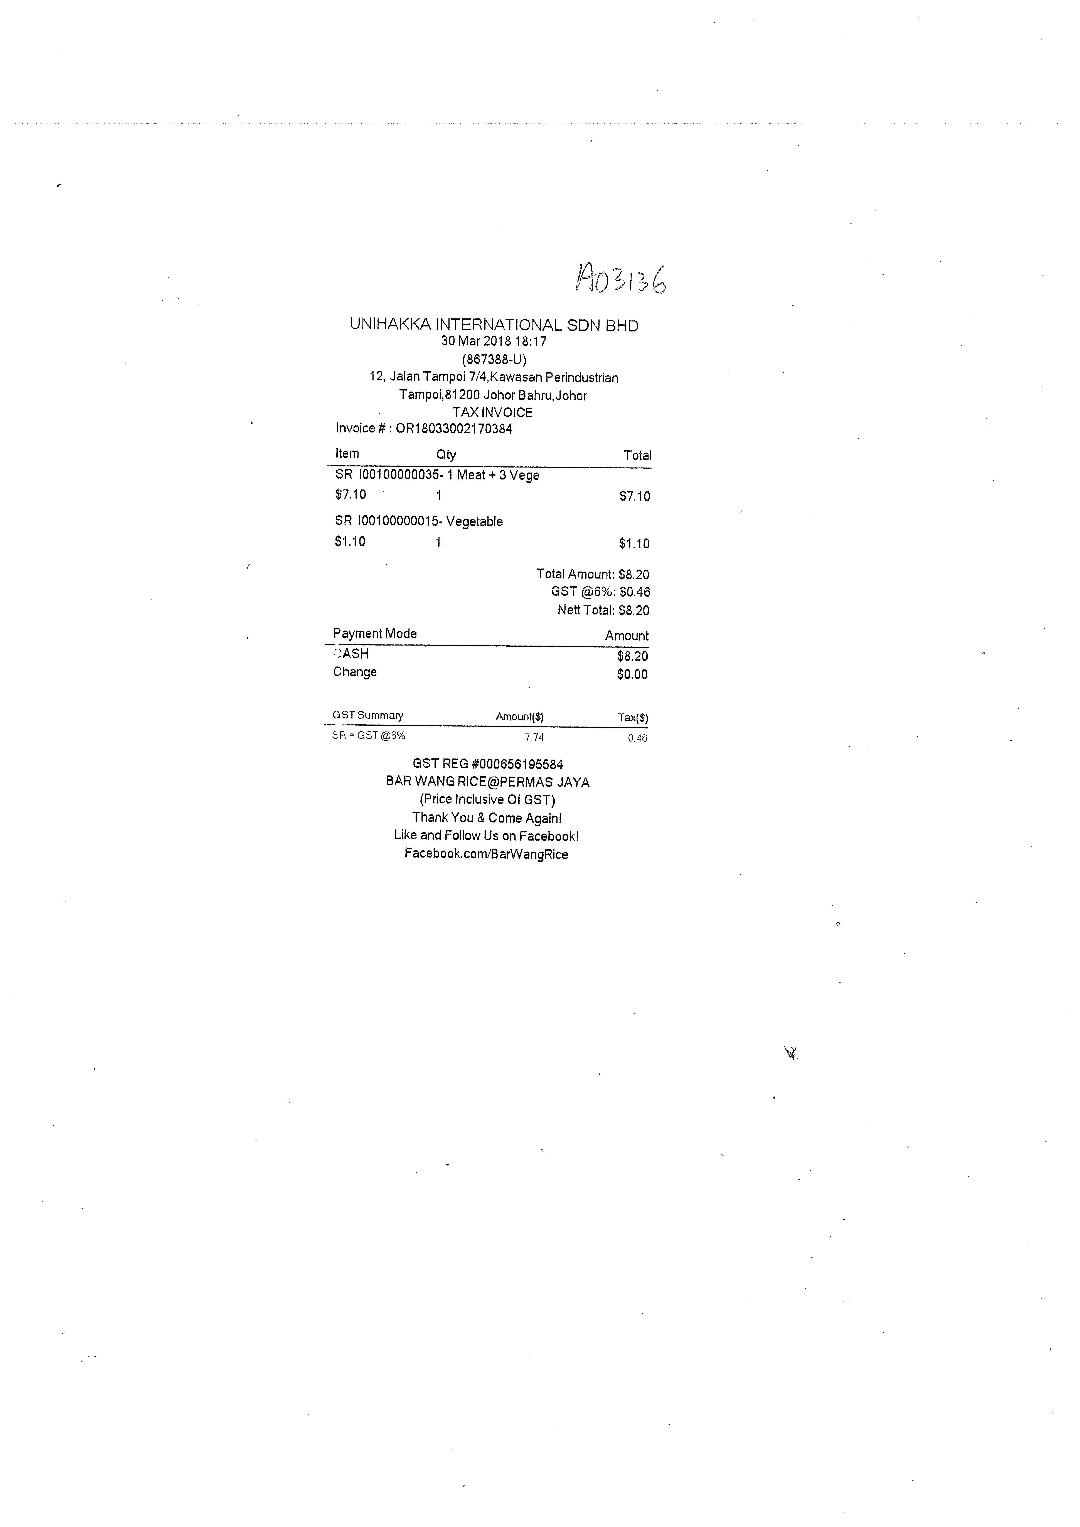
UNIHAKKA INTERNATIONAL SDN BHD
30 MAR 2018 18:17
(867388-U)
12, JALAN TAMPOI 7/4,KAWASAN PERINDUSTRIAN
TAMPOI,81200 JOHOR BAHRU,JOHOR
TAX INVOICE
INVOICE # : OR18033002170384
ITEM
QTY
TOTAL
SR I00100000035- 1 MEAT + 3 VEGE
$7.10
1
$7.10
SR I00100000015- VEGETABLE
$1.10
1
$1.10
TOTAL AMOUNT: $8.20
GST @6%: $0.46
NETT TOTAL: $8.20
PAYMENT MODE
AMOUNT
CASH
$8.20
CHANGE
$0.00
GST SUMMARY
AMOUNT($)
TAX($)
SR = GST @6%
7.74
0.46
GST REG #000656195584
BAR WANG RICE @PERMAS JAYA
(PRICE INCLUSIVE OF GST)
THANK YOU & COME AGAIN!
LIKE AND FOLLOW US ON FACEBOOK!
FACEBOOK,COM/BARWANGRICE